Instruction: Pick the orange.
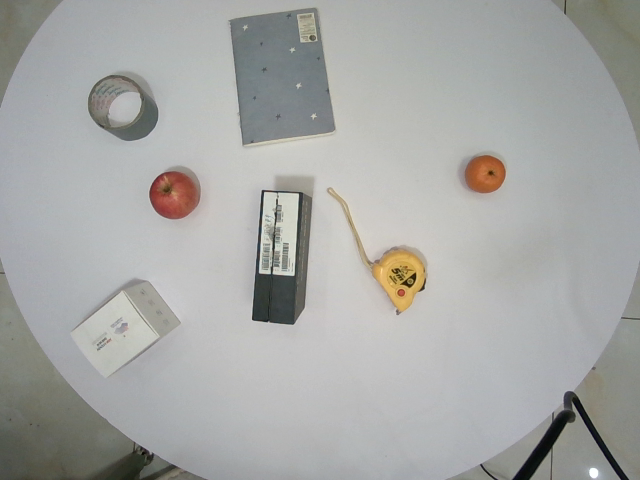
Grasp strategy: vertical